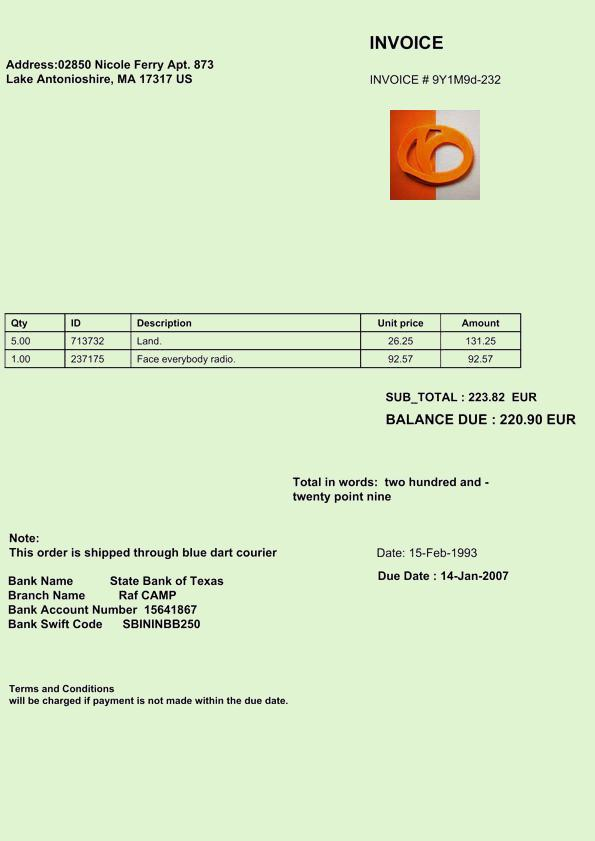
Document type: Invoice